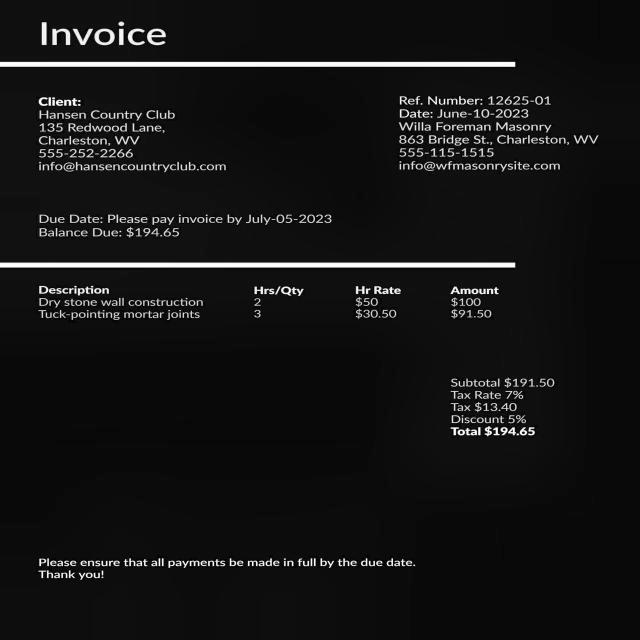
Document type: Invoice